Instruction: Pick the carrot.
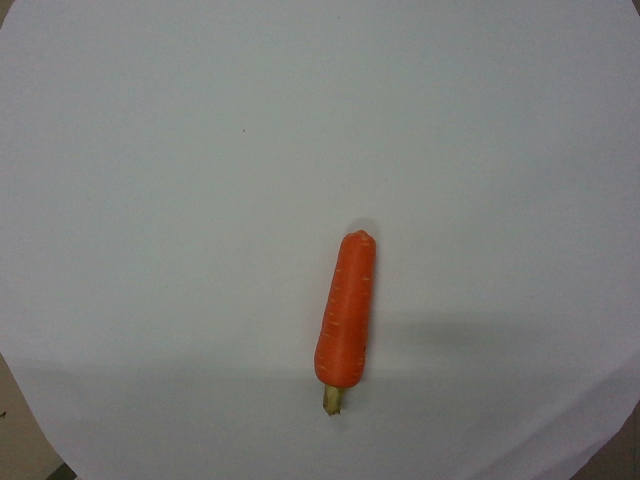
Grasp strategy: vertical